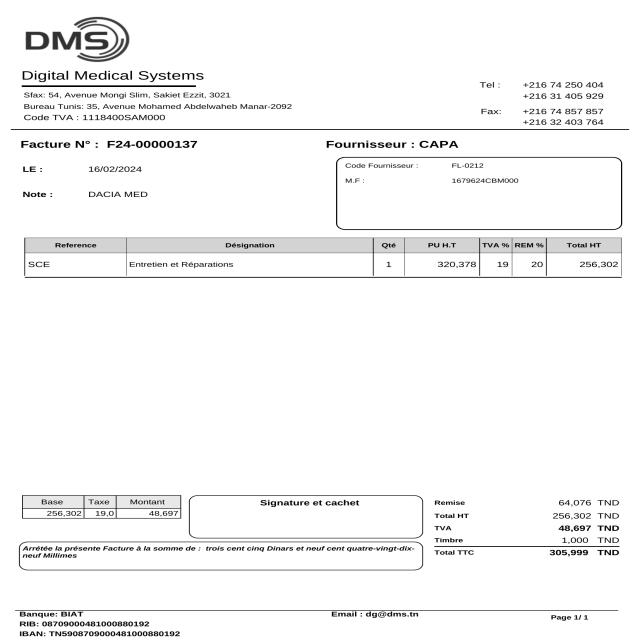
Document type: Invoice